Retrieve the amount in words, amount in figures, name of the payee, date on the cheque, and the bank name from the image.
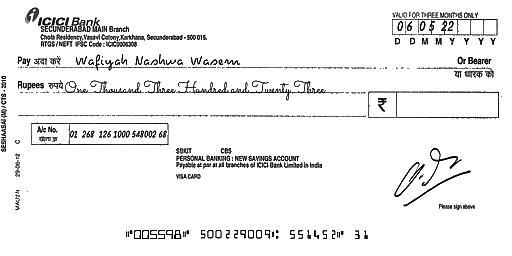
amt_in_words: One Thousand Three Hundred and Twenty Three
amt_in_figures:
payee_name: Wafiyah Nashwa Wasem
bank_name: ICICI Bank
cheque_date: 06/05/22